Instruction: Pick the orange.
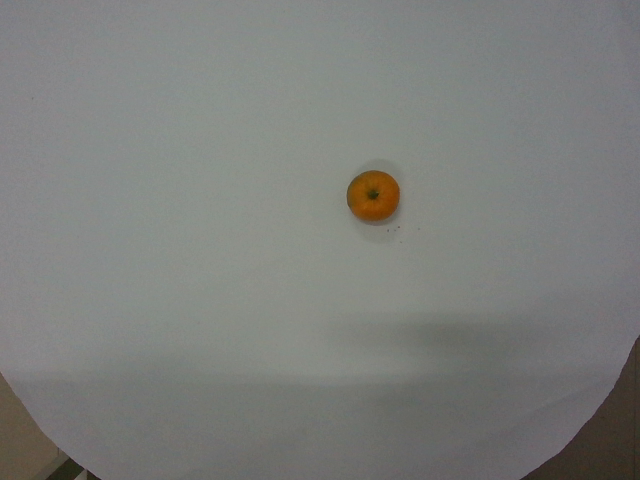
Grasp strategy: vertical